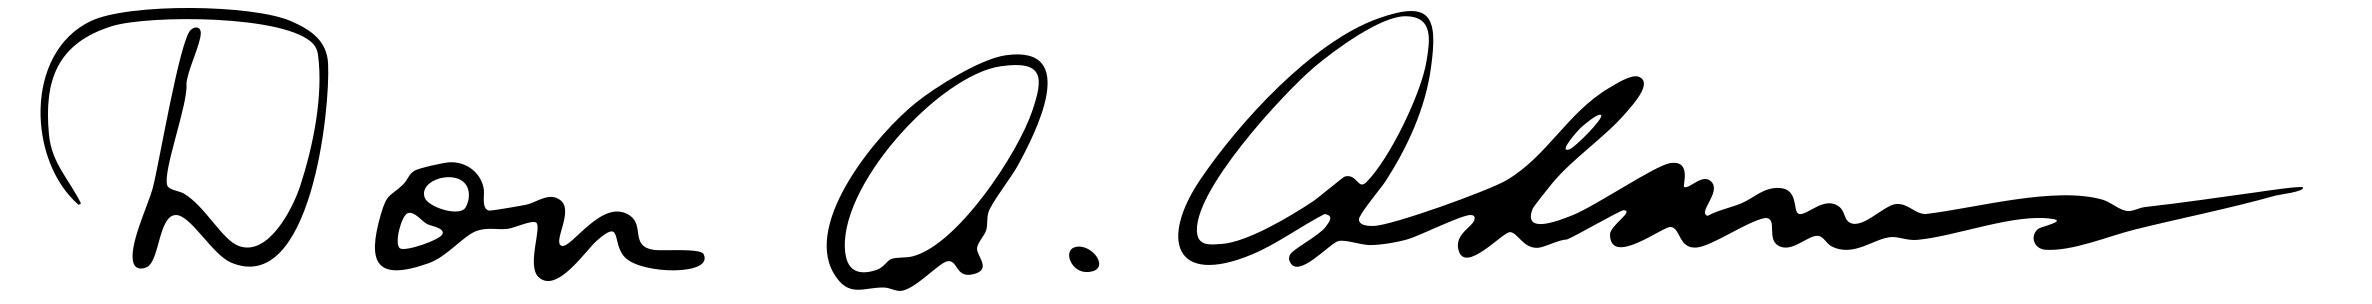
Signature of: don alden adams